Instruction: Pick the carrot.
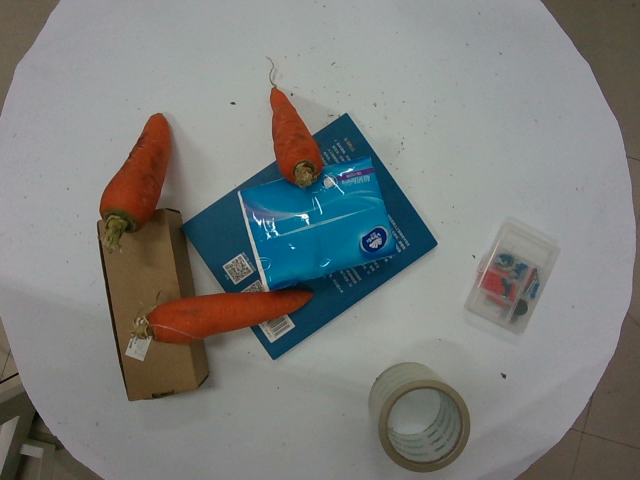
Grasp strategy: vertical